Question: In what way does the history help explain the case?
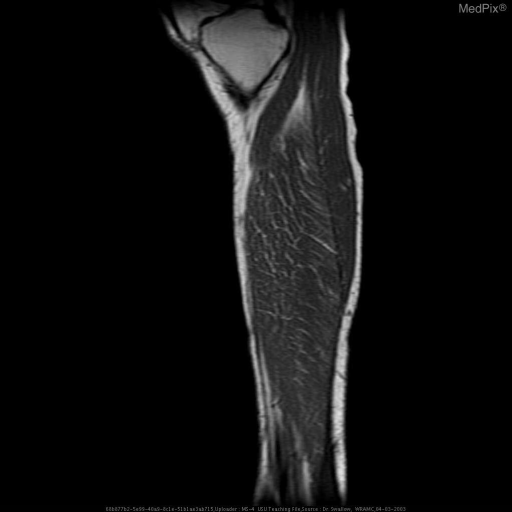
Answer: The patient's history of 50 y/o WM with left posterior lower leg pain x 2months, made worse with walking/standing. is key in understanding the case.